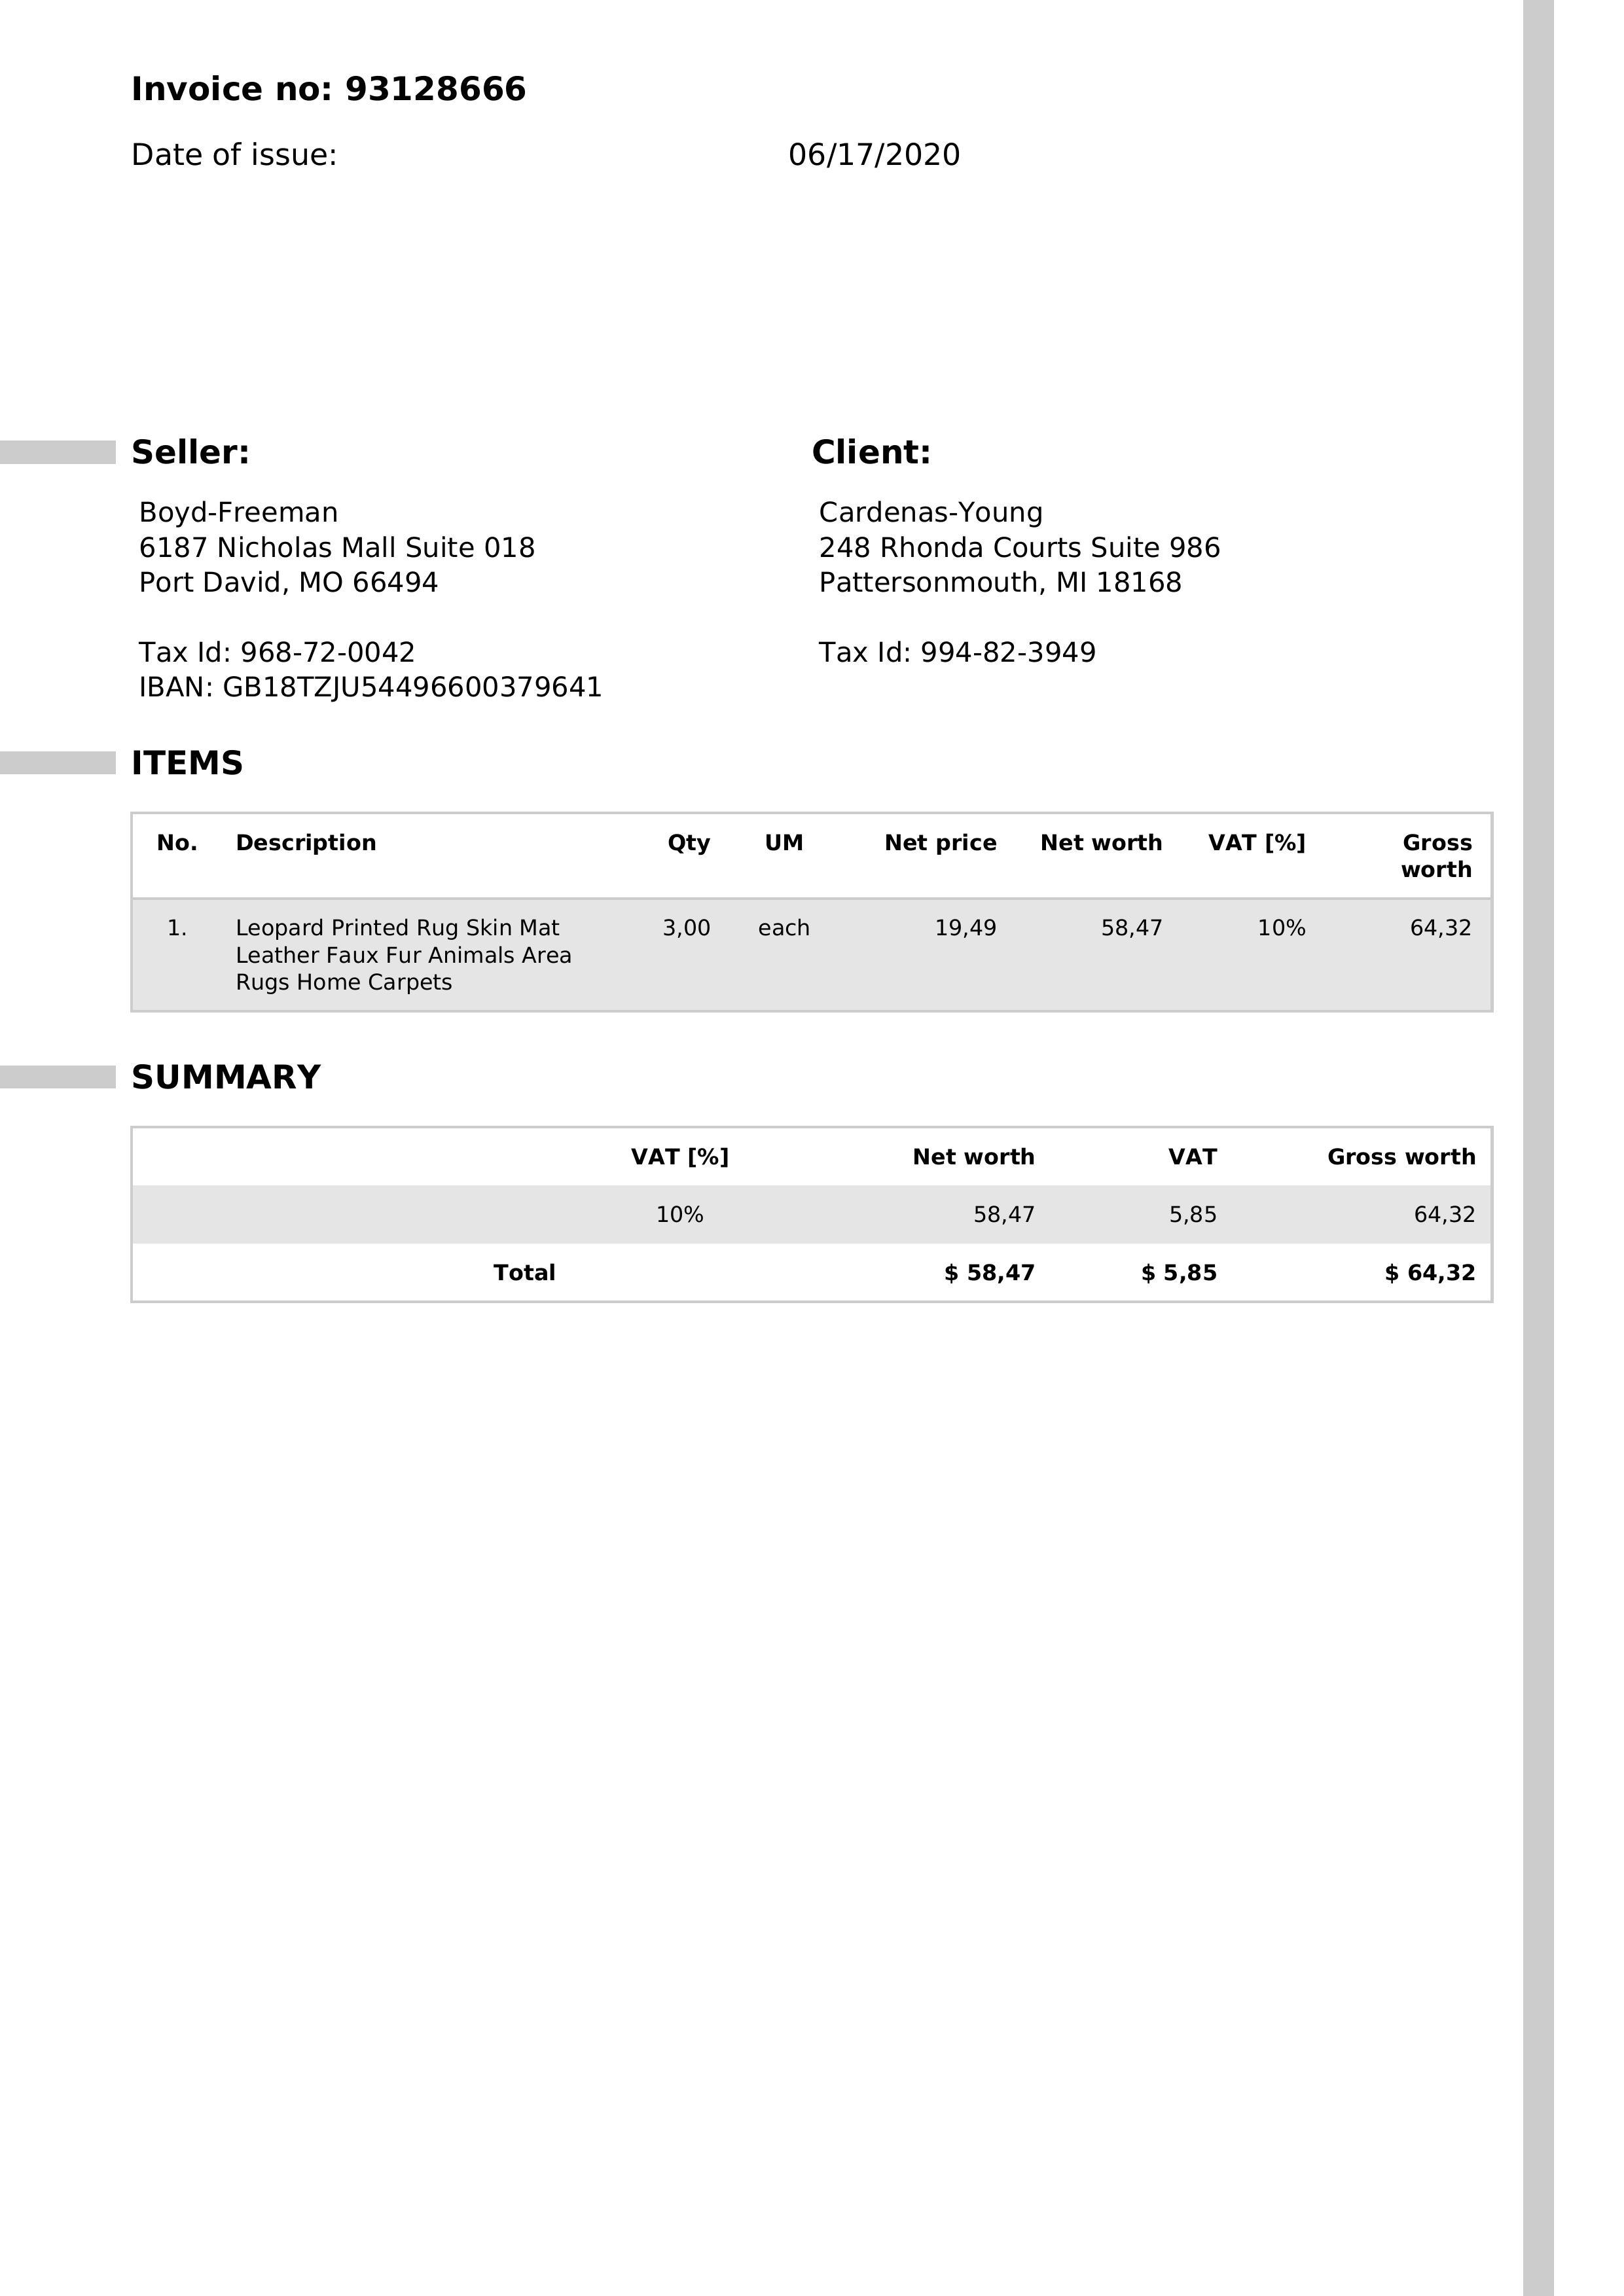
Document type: Invoice